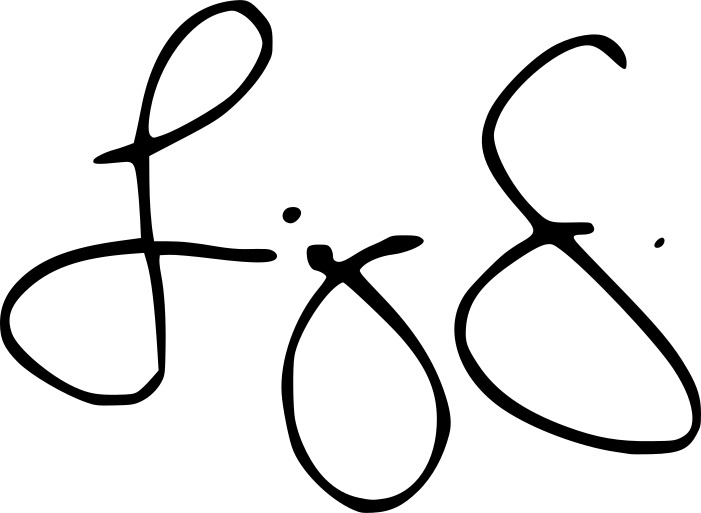
Signature of: liza soberano